Question: Talk about the condition:
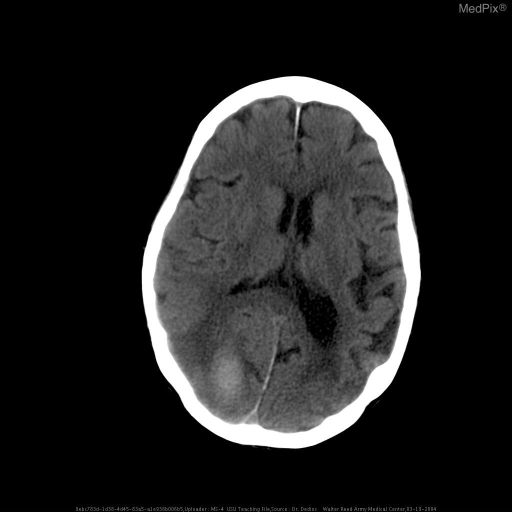
Answer: The disease is discussed as: Chronic hypertension causes fibrinoid necrosis in the penetrating and subcortical arteries, weakening of the arterial walls, and formation of small aneurysmal outpouchings, known as Charcot-Bouchard microaneurysms.  These microaneurysms, predispose the patient to spontaneous ICH.  Bleeding is limited by the resistance of tissue pressure in the surrounding brain structures.  If the hematoma is large, distortion of structures and increased ICP may cause headache, vomiting, and decreased alertness. ICH accounts for 10 to 15 percent of all strokes in whites and about 30 percent in blacks and individuals of Asian origin.

Locations of hypertensive ICHs are putamen (40%), lobar (22%), thalamus (15%), pons (8%), cerebellum (8%), and caudate (7%).

The differential diagnosis should include hypertension, bleeding diatheses (especially as a result of iatrogenic coumadin), trauma (subdural and epidural hematomas), and amyloid angiopathy as the most frequent causes.  Rarely, brain tumors and abscesses can have a rapid onset mimicking ICH.

In young, normotensive patients, especially those with lobar and intraventricular hemorrhages, vascular malformations (AVM) are the most likely source of bleeding.

Some primary and metastatic brain tumors, especially renal carcinoma and choriocarcinoma, can develop hemorrhages within the tumor.  The initial evaluation, should include CBC, chemistries, coagulation studies (PT, PTT, bleeding time, and platelet count), arterial blood gas analysis, and toxicology screen.

CT scan should be performed immediately in patients suspected of having an ICH.  Follow-up CT should be performed to evaluate a change in clinical signs or mental status.

Patients who have ICH after cocaine use have a high likelihood of vascular malformations and aneurysms and need angiography.Medical management involves reduction and maintenance of intracranial pressure.  Commonly, patients are intubated if they are unable to protect their airway.  Blood pressure swings may be controlled with IV labetolol (adequate intracranial perfusion pressure must be maintained).  As an adjunct, patients may be placed in the reverse-Trendelenberg position to assist in relieving increased intracranial pressure.

Recent studies of hematoma removal have shown promise for open surgical decompression, but only if accomplished early after the onset of symptoms.  The best candidates for surgery may be patients with moderate to large hematomas who are still awake.  Neuroimaging techniques have made it possible to drain hematomas percutaneously, using stereotactic surgery. Survival depends on the location, size, and rapidity of development of the hematoma.  ICHs are at first soft and dissect along white matter fiber tracts.

If the patient survives the initial changes in ICP, blood is absorbed and a cavity or slit forms that may interrupt brain pathways.  Patients with small hematomas located deep and near midline structures often develop secondary herniation and mass effect, and these patients have a high mortality rate.  Survivors invariably have severe neurological deficits.  In patients with medium-sized hematomas, the deficit varies with the location and size of the hematomas.